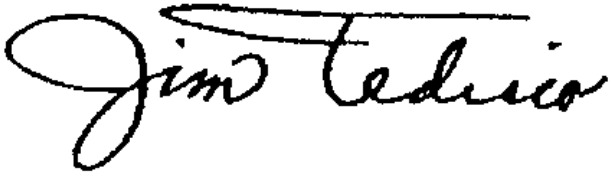
Signature of: jim tedisco